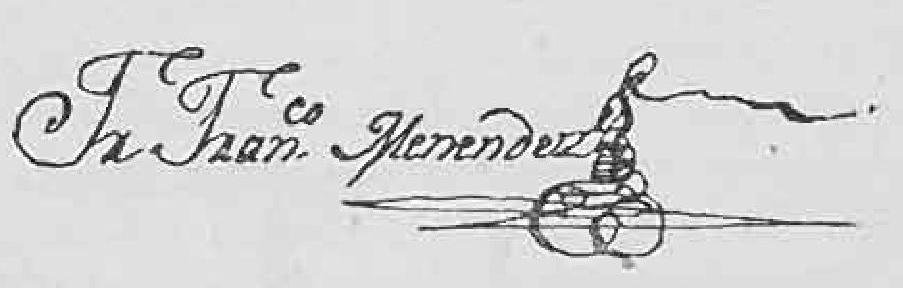
Signature of: francisco menéndez